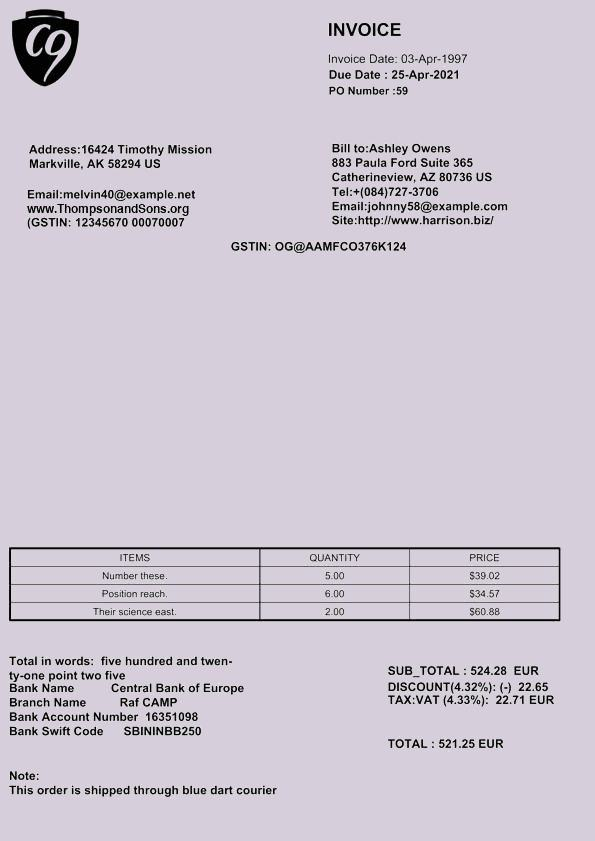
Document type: Invoice